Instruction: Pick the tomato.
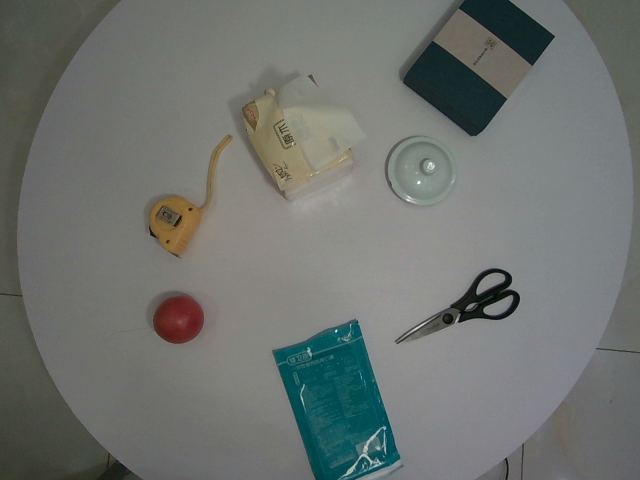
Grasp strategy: vertical